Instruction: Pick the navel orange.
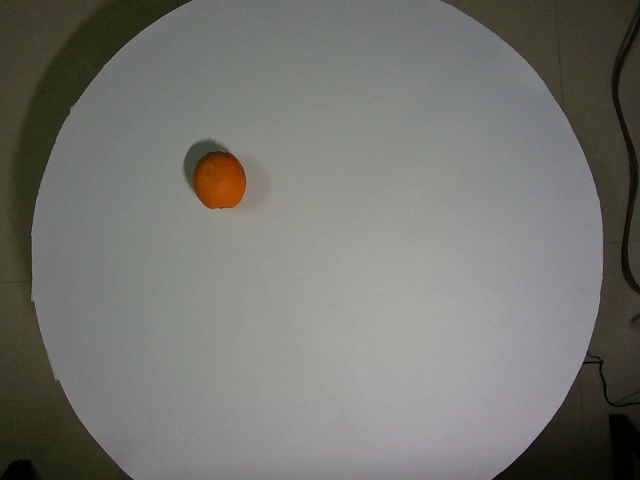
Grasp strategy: vertical